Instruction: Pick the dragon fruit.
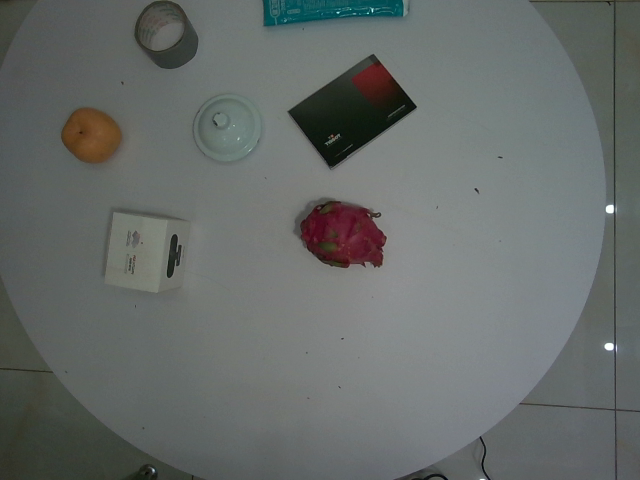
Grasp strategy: vertical